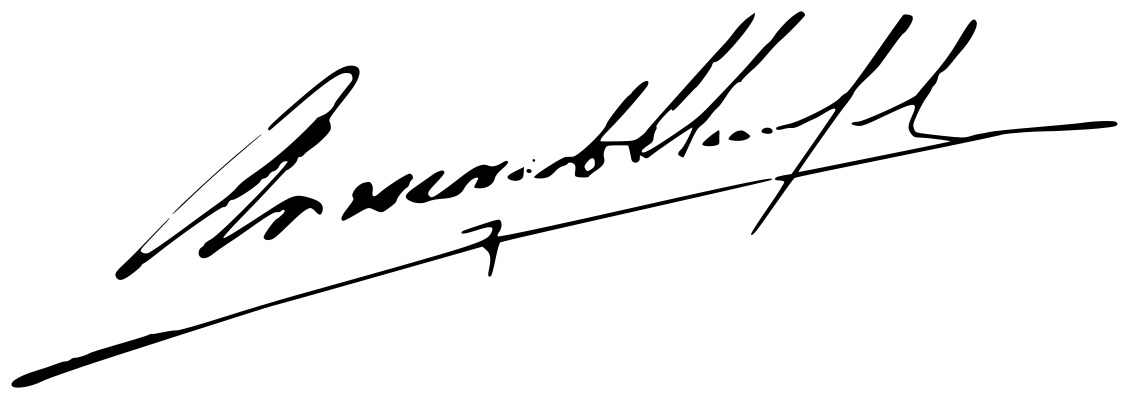
Signature of: armando muñoz calero